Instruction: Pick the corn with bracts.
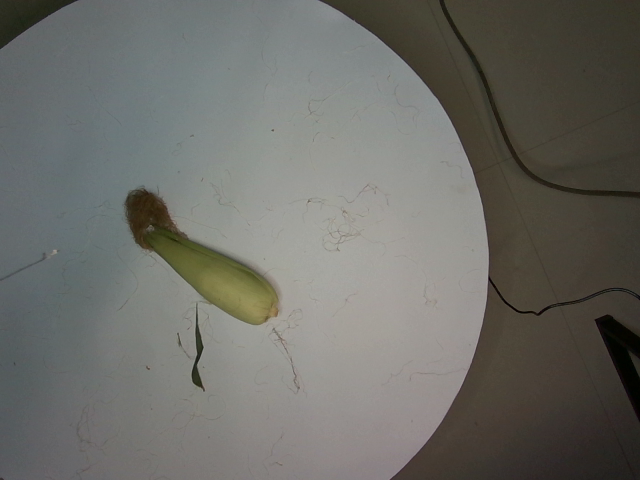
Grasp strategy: vertical